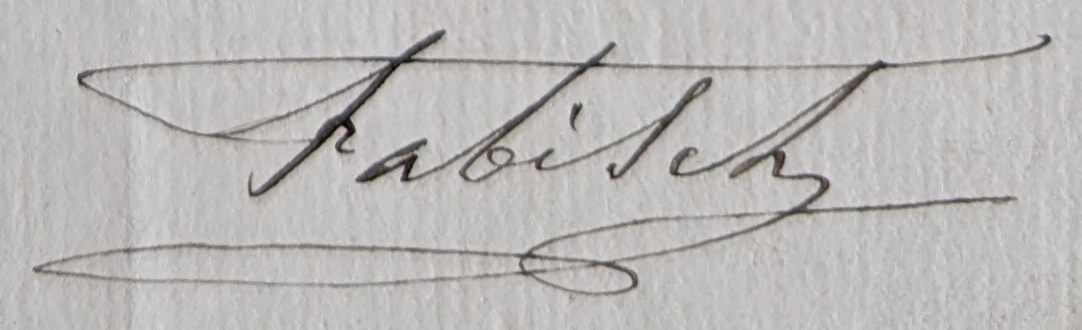
Signature of: joseph hugues fabisch